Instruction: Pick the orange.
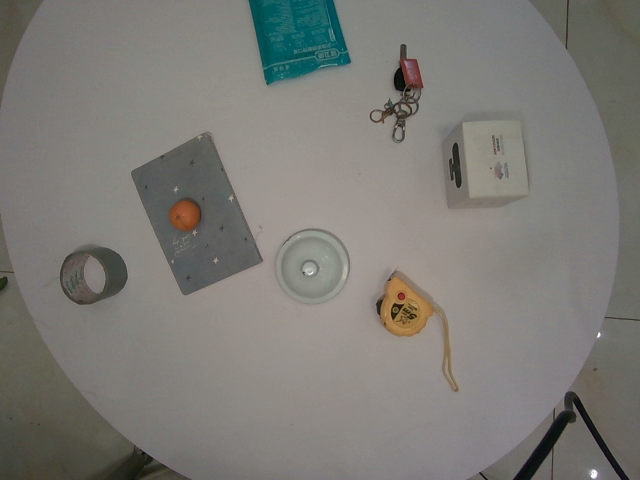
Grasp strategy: vertical